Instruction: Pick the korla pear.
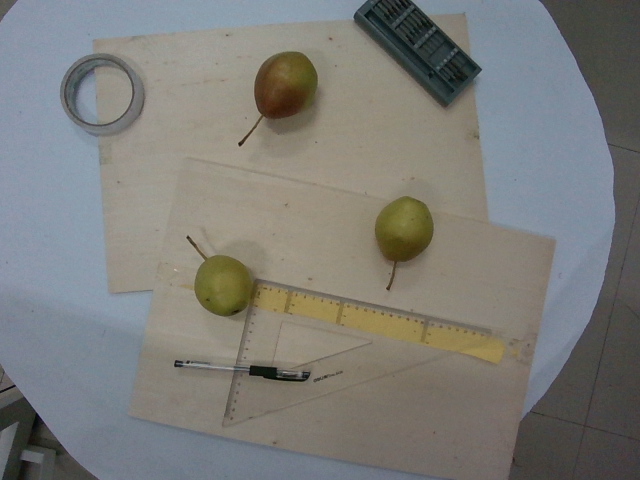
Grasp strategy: vertical